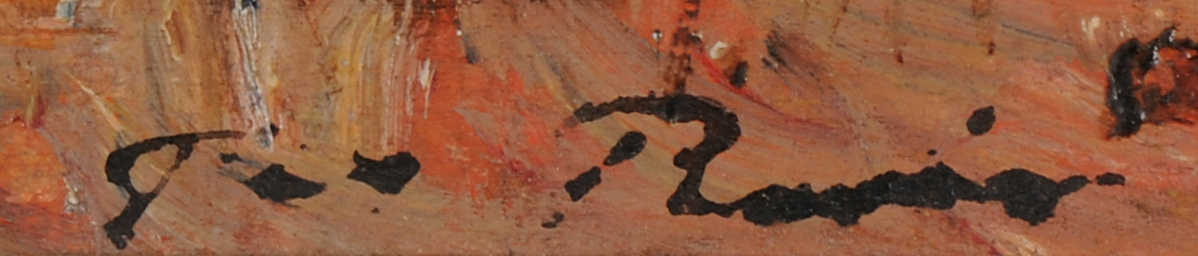
Signature of: françois auguste ravier